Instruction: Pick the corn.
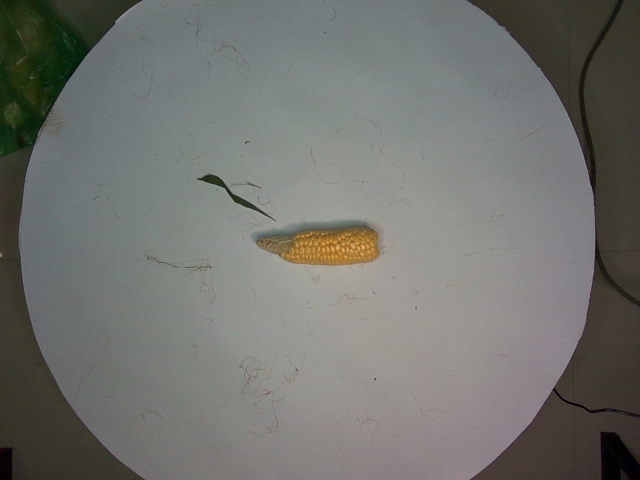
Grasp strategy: vertical